Question: Talk about the condition:
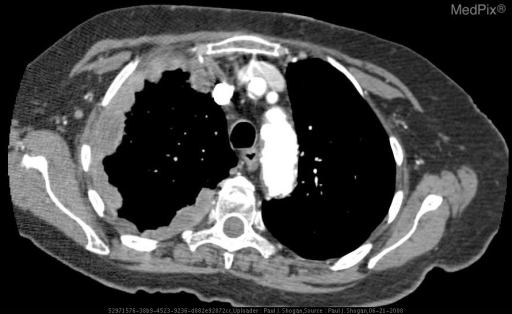
Answer: The disease is discussed as: Pleural effusion with nodular pleural thickening on chest radiographs or CT are an indication of malignancy.  The pleural effusion may be secondary to metastatic adenocarcinoma, malignant mesothelioma, or less commonly invasive thymoma, or in a patient with AIDS, Kaposi sarcoma.  Metastatic adenocarcinoma accounts for 95% of cases of pleural thickening with effusion, while mesothelioma is a relatively rare cause with approximately 5% of cases.  Lung, and breast adenocarcinomas most frequently metastasize to the pleura.  Other tumors, such as lymphoma, colon, pancreas, kidney, or ovarian are other diagnostic considerations. Until thoracocentesis or pleural biopsy is performed, mesothelioma or metastatic disease cannot be distinguished.

CT is more advantageous over chest radiography in evaluating nodular pleural thickening.  All pleural surfaces are evaluated for enhancing tumor implants, in addition to the presence of pleural effusions.  Circumferential pleural thickening, including involvement of the mediastinal pleura is more often due to malignancy than benign pleural disease.  CT also assesses for adjacent lung or chest wall involvement, adenopathy, or evidence of a primary tumor such as an occult lung cancer, breast mass, or thymoma.